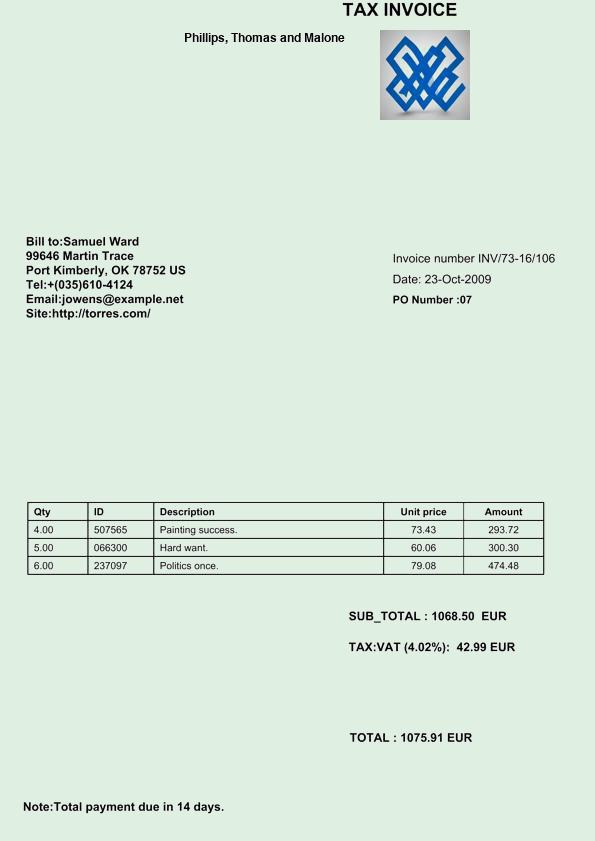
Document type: Invoice